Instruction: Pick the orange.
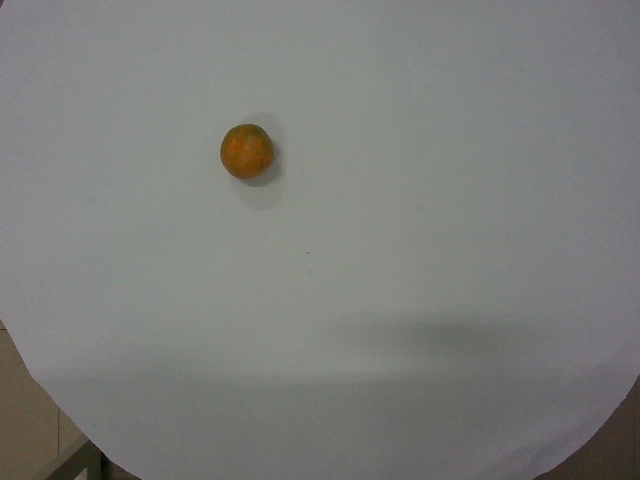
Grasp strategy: vertical